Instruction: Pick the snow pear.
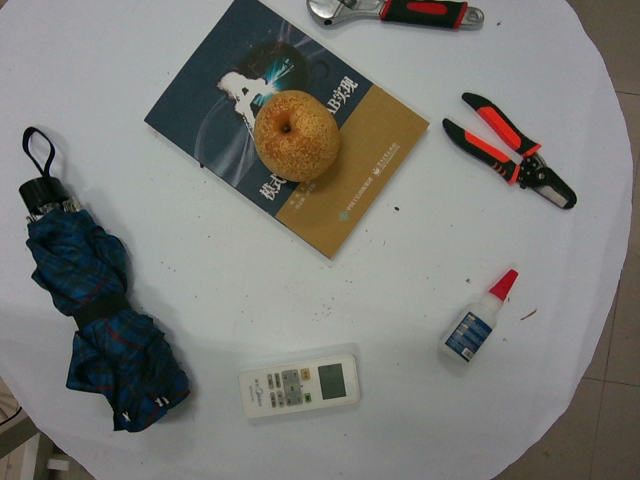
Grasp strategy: vertical